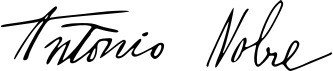
Signature of: antónio nobre